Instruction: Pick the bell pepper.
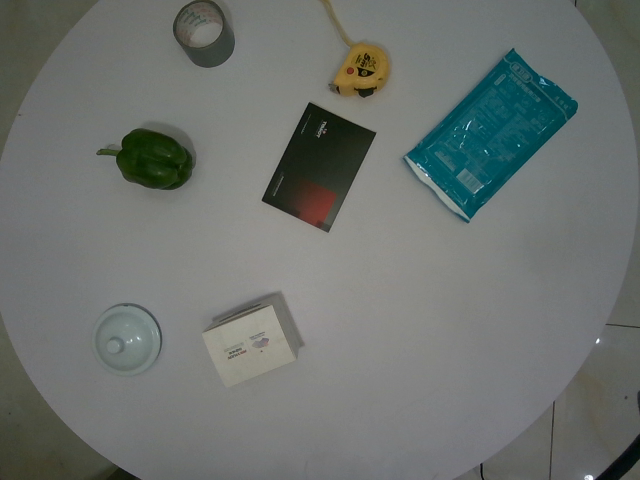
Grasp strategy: vertical